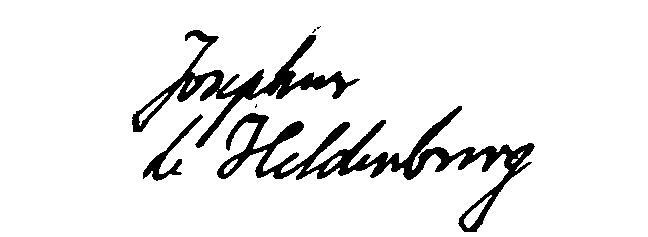
Signature of: józef heldenburg